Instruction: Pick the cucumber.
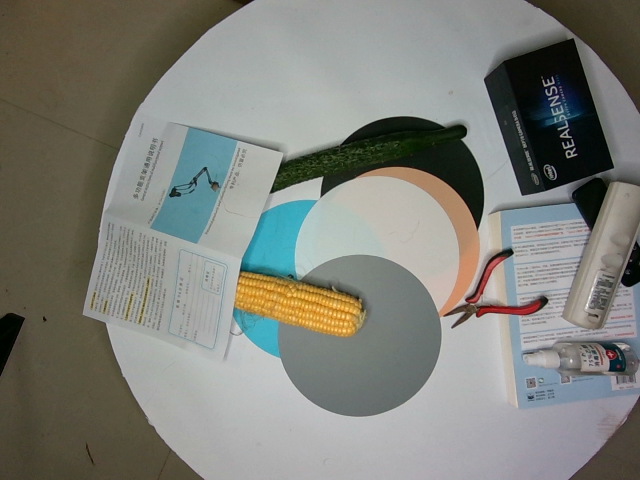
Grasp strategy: vertical